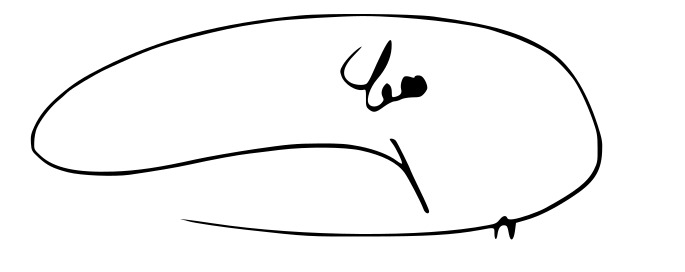
Signature of: hossein dehghan